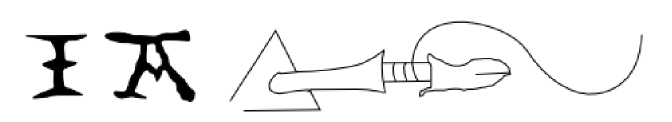
Signature of: master i a m of zwolle